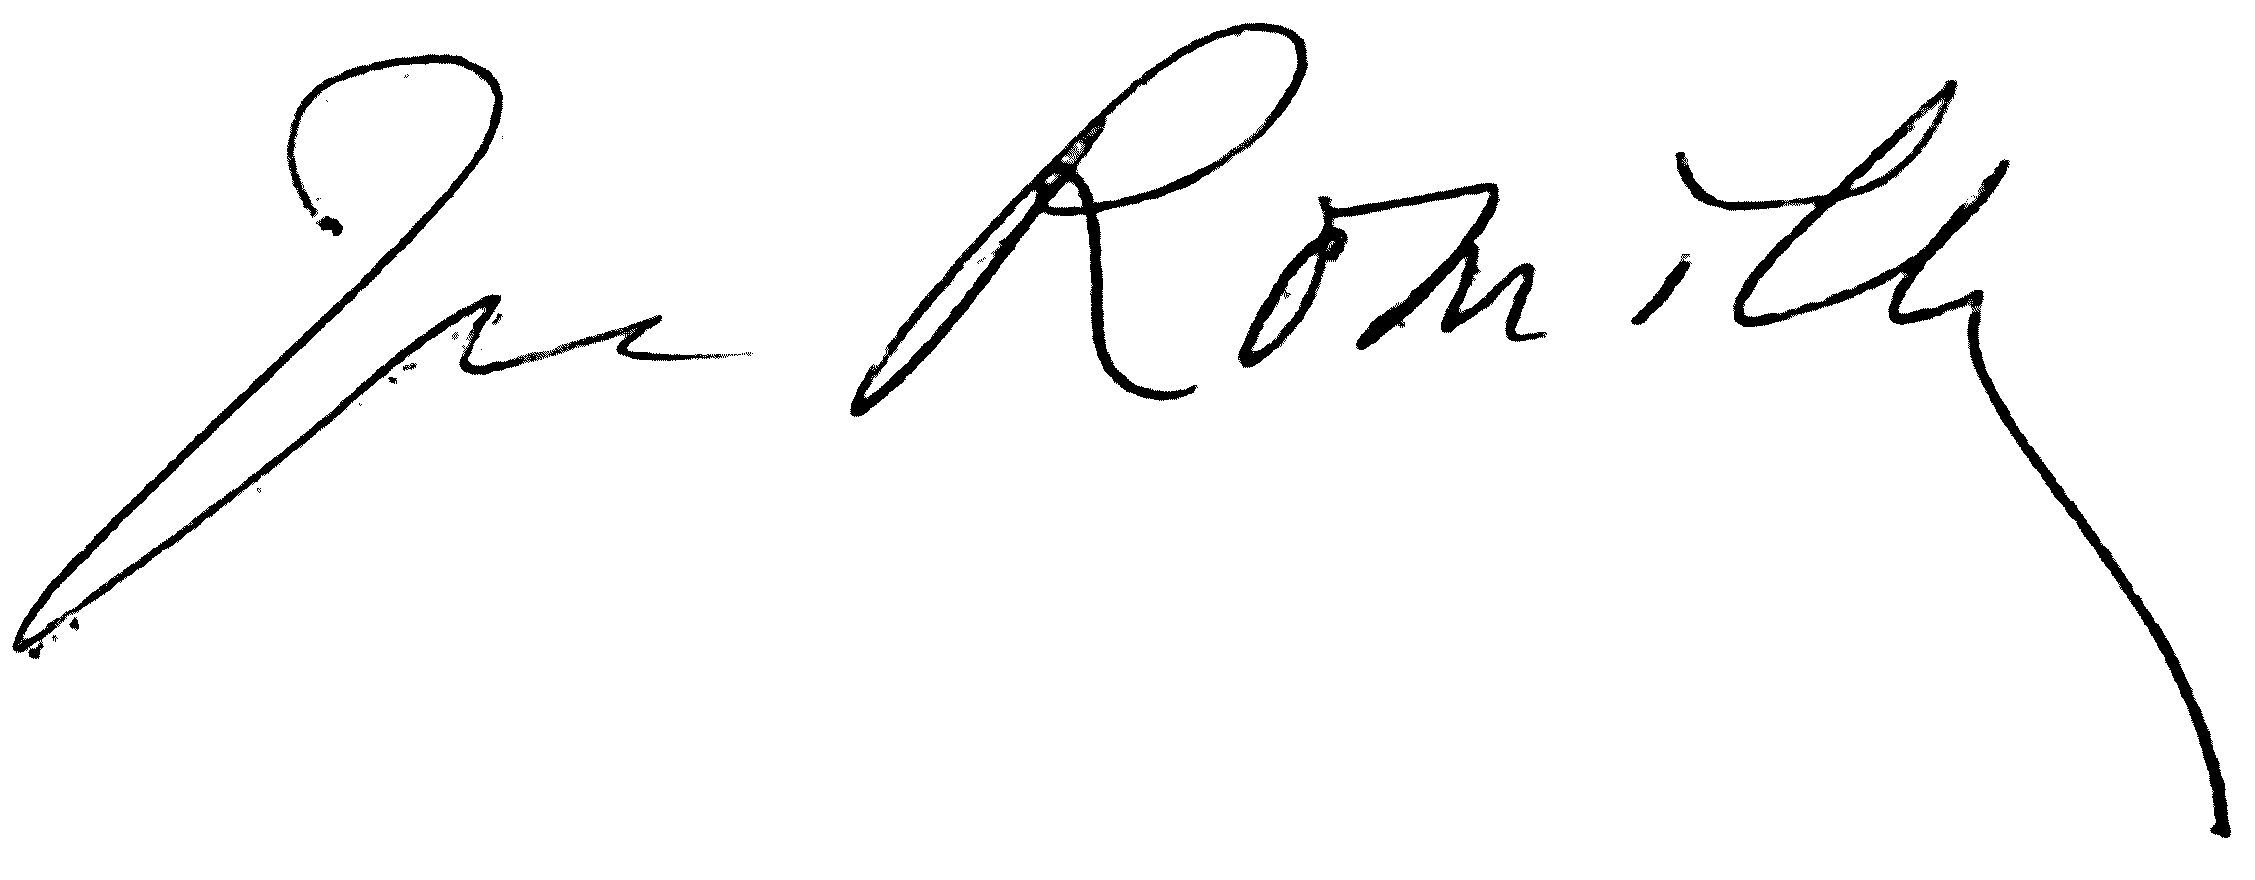
Signature of: jacqueline de romilly